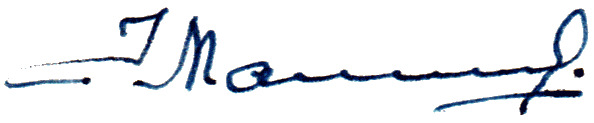
Signature of: eduard malkhassian